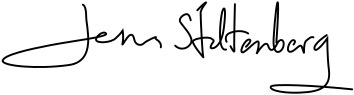
Signature of: jens stoltenberg